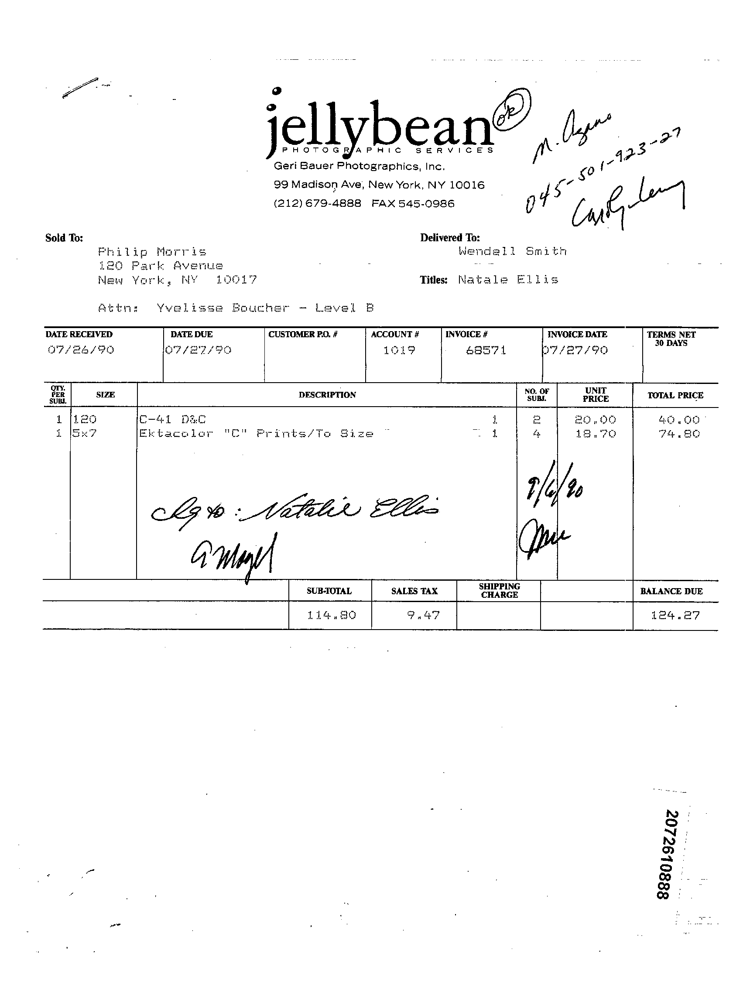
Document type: Invoice